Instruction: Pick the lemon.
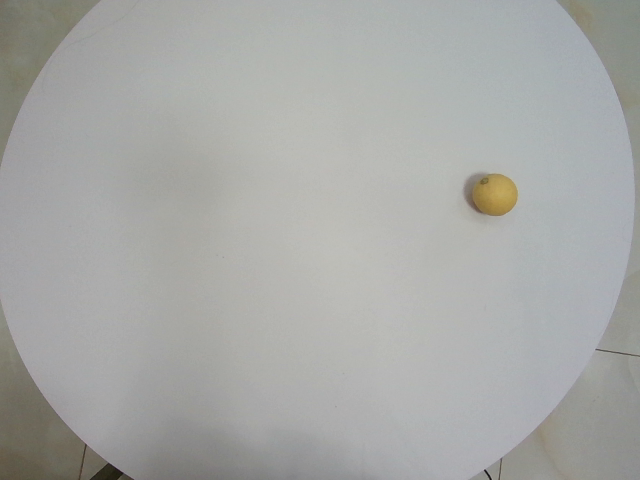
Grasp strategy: vertical